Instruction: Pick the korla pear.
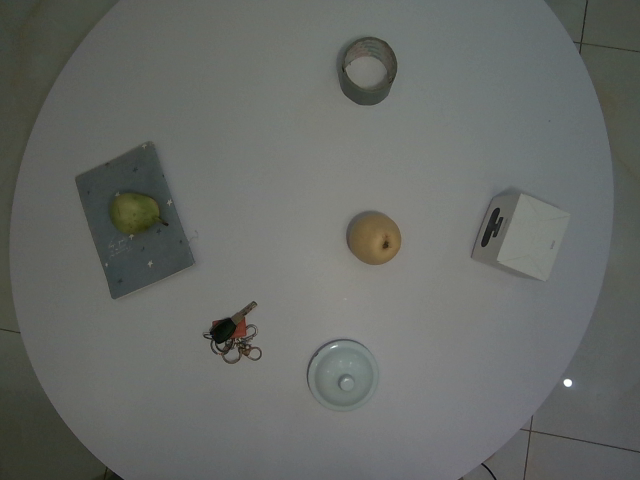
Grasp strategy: vertical